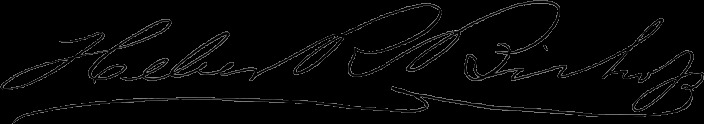
Signature of: heber r bishop